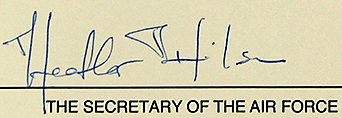
Signature of: heather wilson